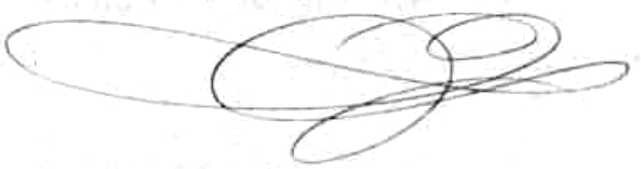
Signature of: federico baraibar y zumárraga